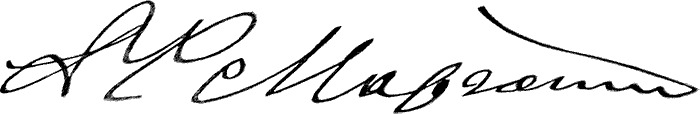
Signature of: david margolin